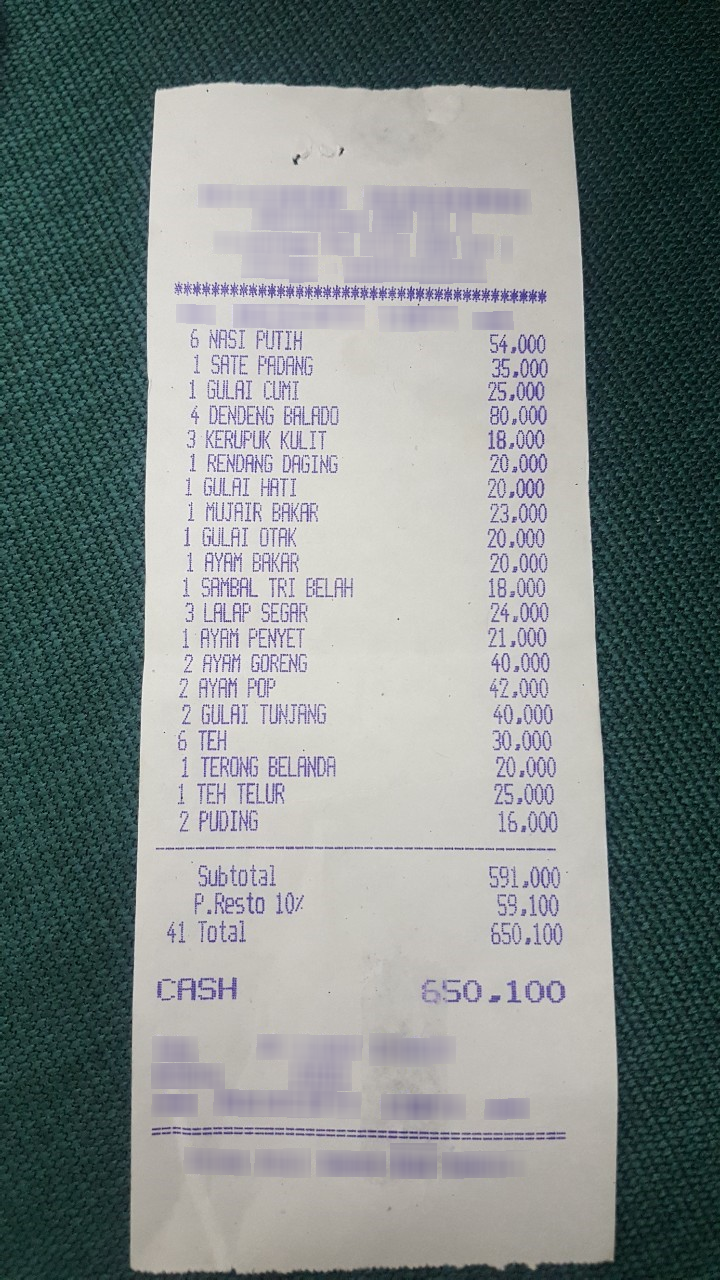
Extraction:
receipt: line_items: name: NASI PUTIH
price: 54,000
qty: 6
name: SATE PADANG
price: 35,000
qty: 1
name: GULAI CUMI
price: 25,000
qty: 1
name: DENDENG BALADO
price: 80,000
qty: 4
name: KERUPUK KULIT
price: 18,000
qty: 3
name: RENDANG DAGING
price: 20,000
qty: 1
name: GULAI HATI
price: 20,000
qty: 1
name: MUJAIR BAKAR
price: 23,000
qty: 1
name: GULAI OTAK
price: 20,000
qty: 1
name: AYAM BAKAR
price: 20,000
qty: 1
name: SAMBAL TRI BELAH
price: 18,000
qty: 1
name: LALAP SEGAR
price: 24,000
qty: 3
name: AYAM PENYET
price: 21,000
qty: 1
name: AYAM GORENG
price: 40,000
qty: 2
name: AYAM POP
price: 42,000
qty: 2
name: GULAI TUNJANG
price: 40,000
qty: 2
name: TEH
price: 30,000
qty: 6
name: TERONG BELANDA
price: 20,000
qty: 1
name: TEH TELUR
price: 25,000
qty: 1
name: PUDING
price: 16,000
qty: 2
subtotal: 591,000
tax: 59,100
total: 650,100